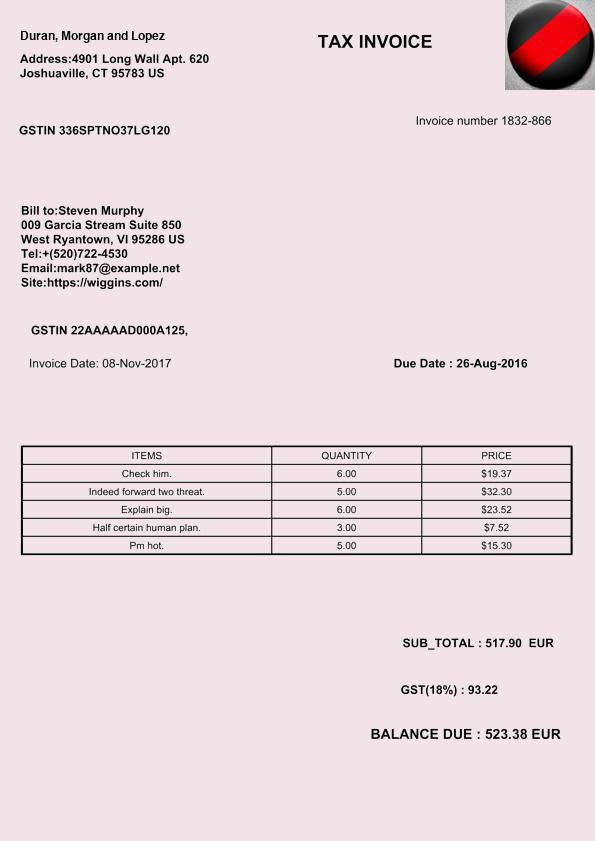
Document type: Invoice